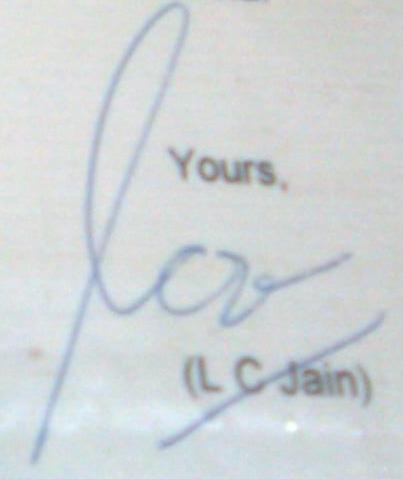
Signature of: lakshmi chand jain